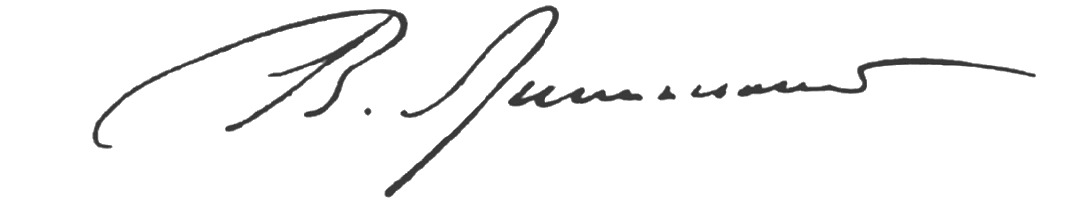
Signature of: vyacheslav lypynsky